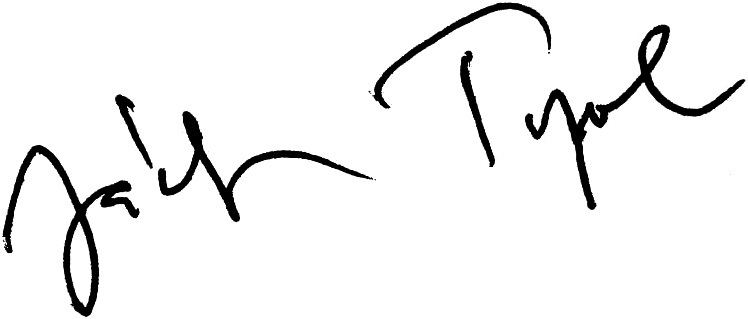
Signature of: jáchym topol